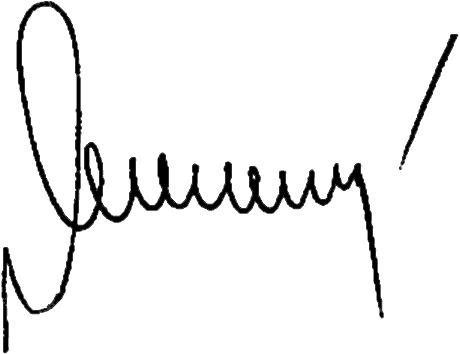
Signature of: hennadii moskal